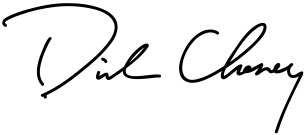
Signature of: dick cheney